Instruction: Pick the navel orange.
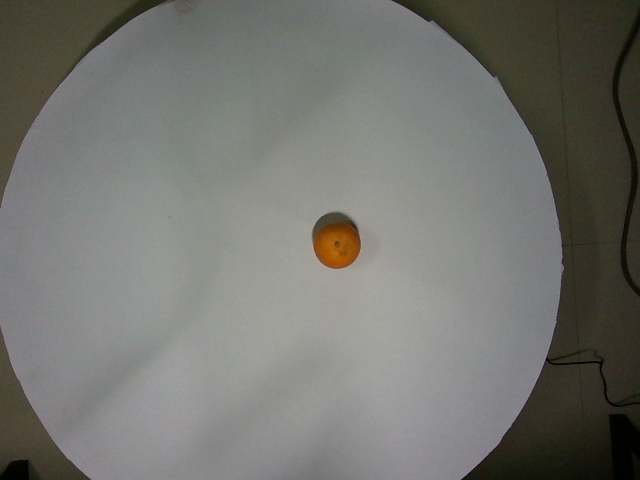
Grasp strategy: vertical